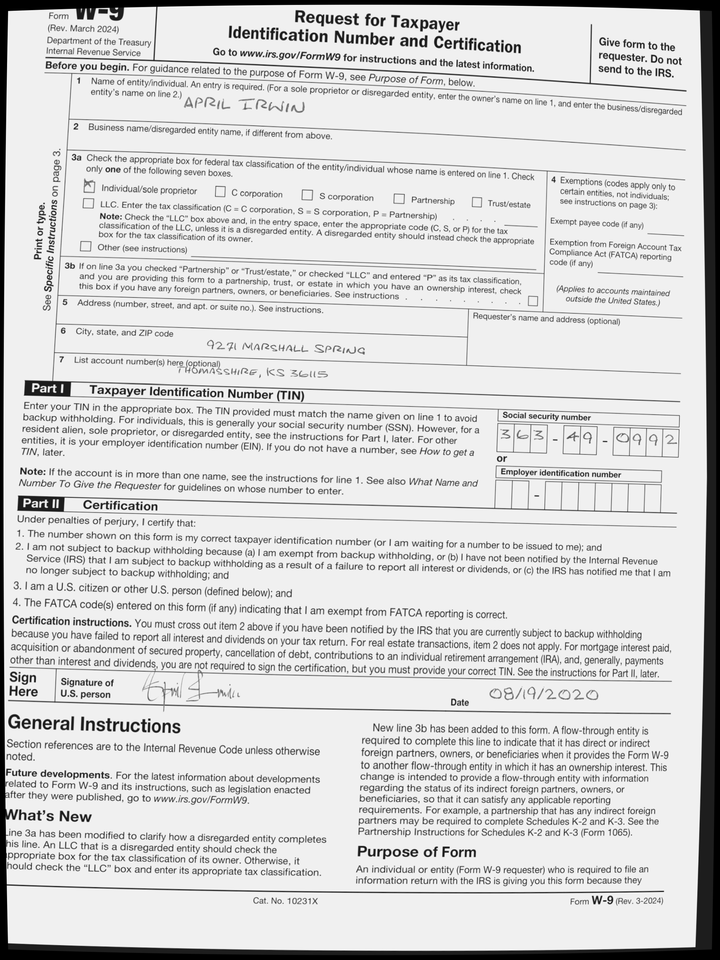
adr1: 9271 Marshall Spring
adr2: Thomasshire, KS 36115
cbx: yes
ssn: 363490992
enm: April Irwin
sdt: 08/19/2020